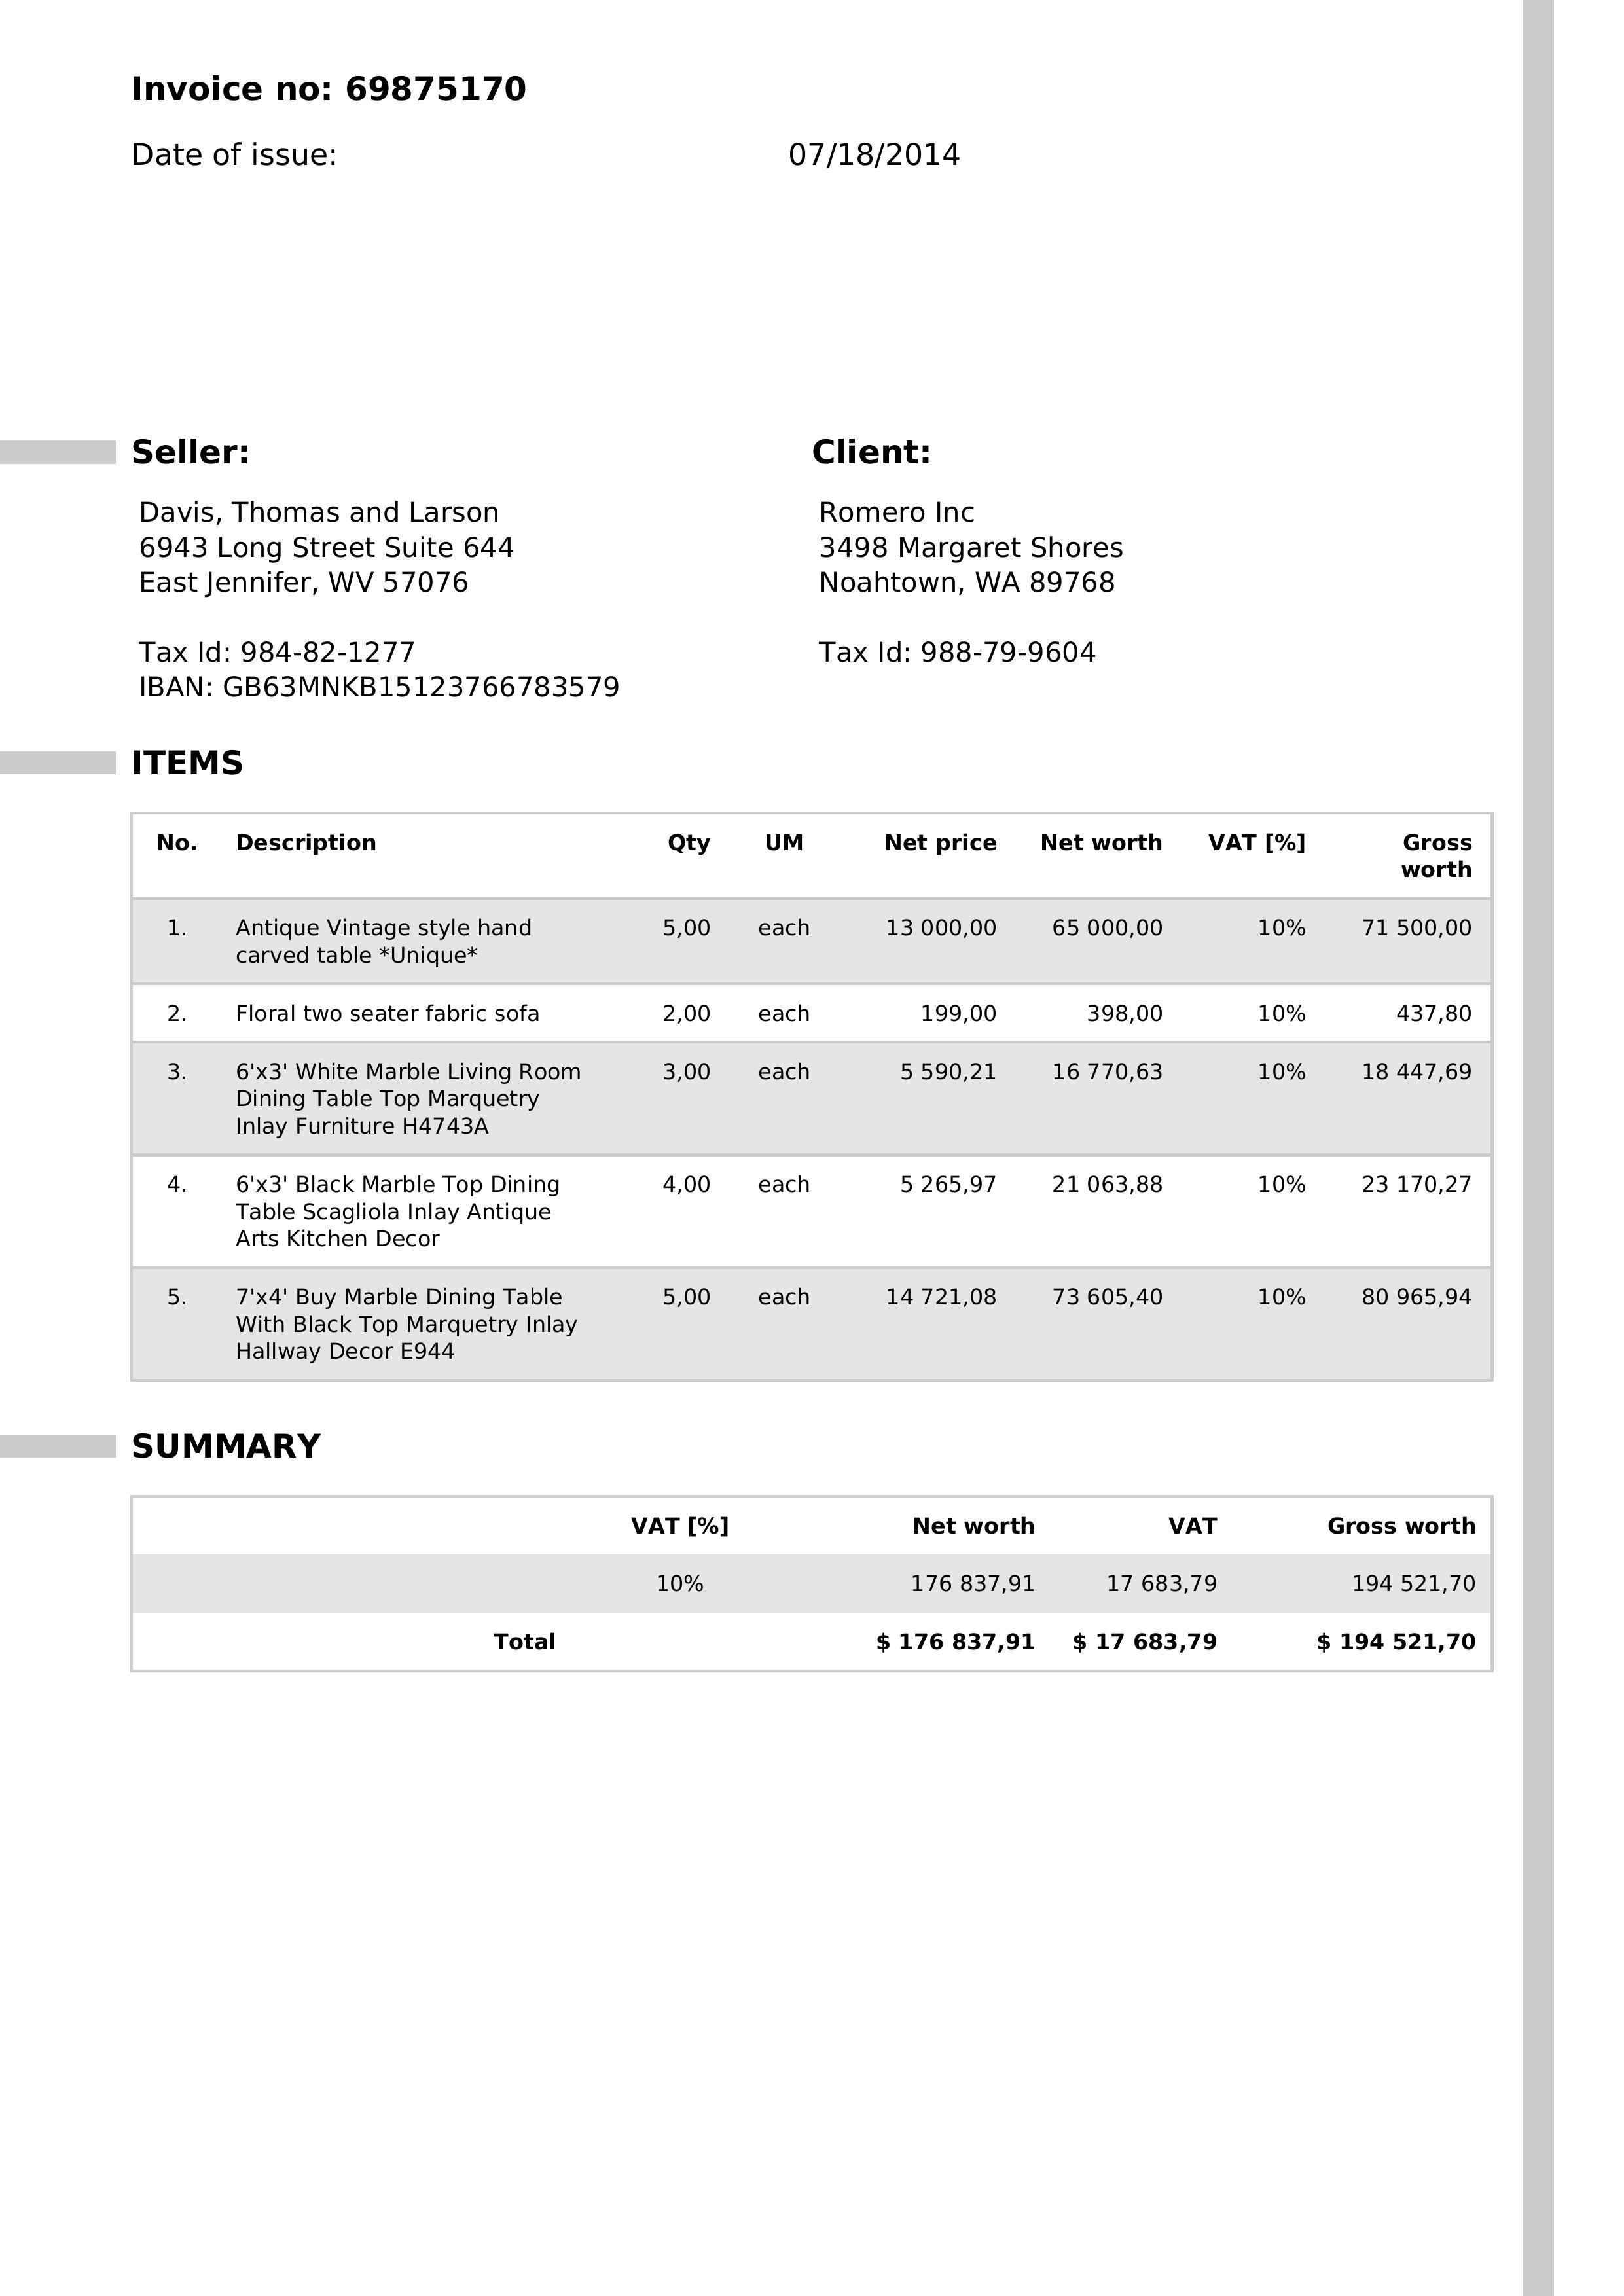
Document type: Invoice